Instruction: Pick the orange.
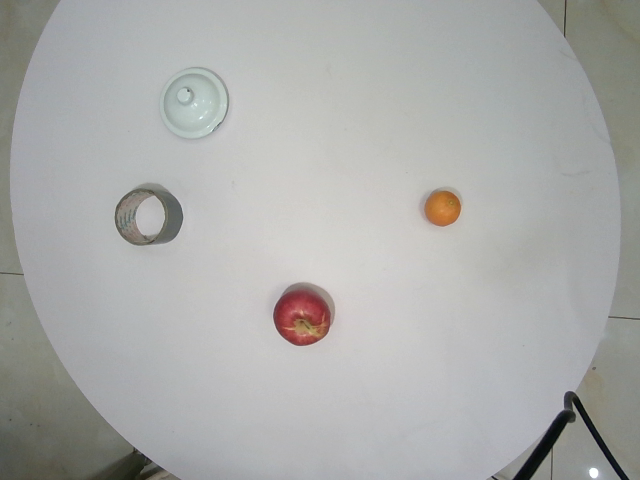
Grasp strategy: vertical